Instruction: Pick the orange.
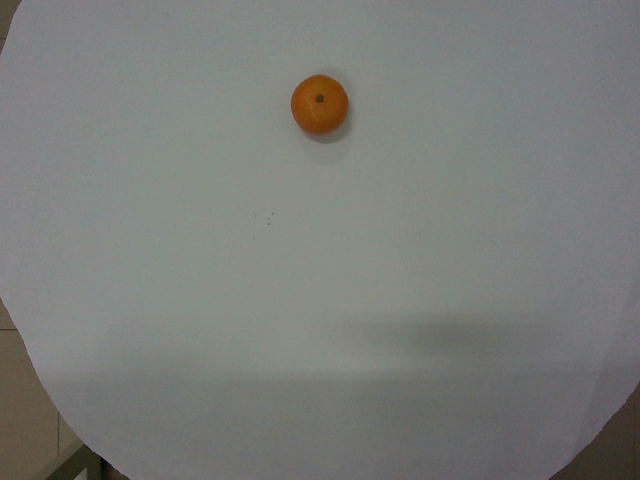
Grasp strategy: vertical